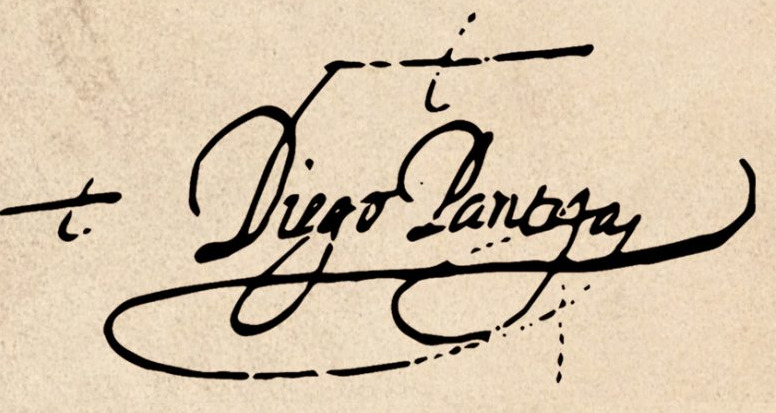
Signature of: diego de pantoja